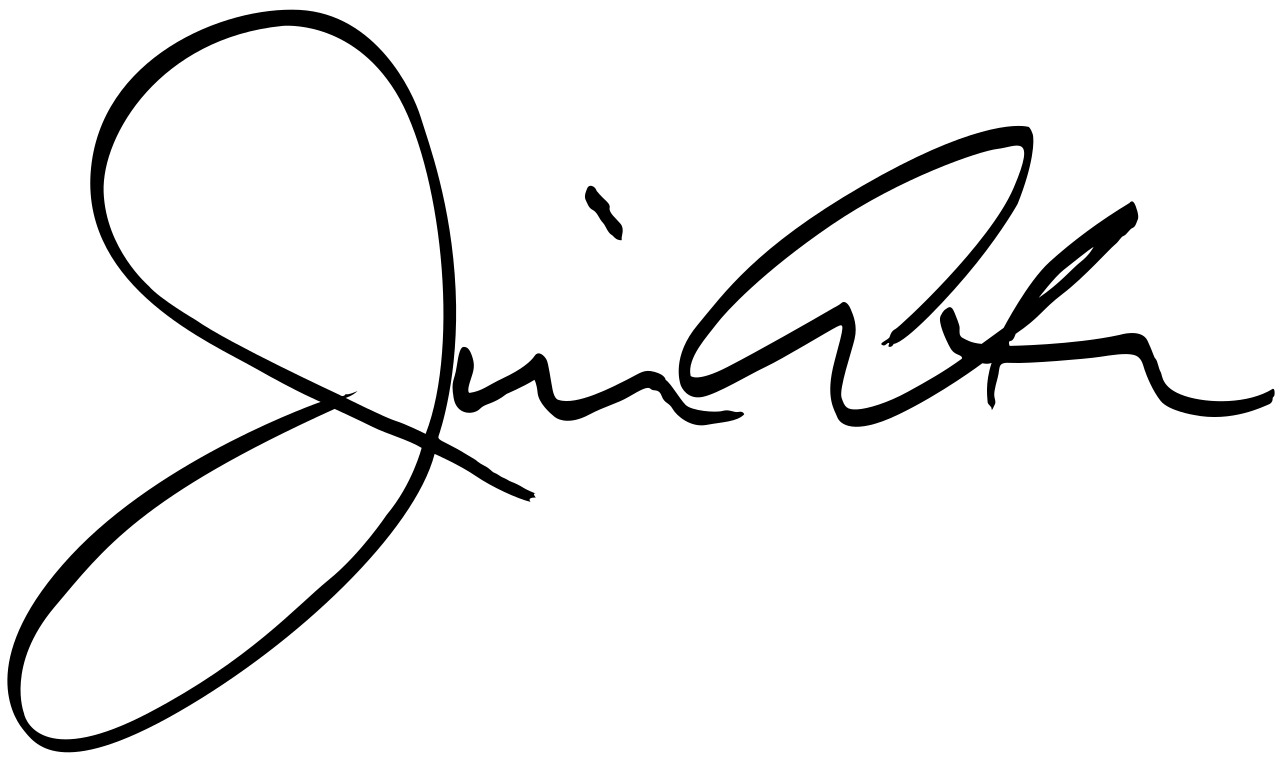
Signature of: jim acosta